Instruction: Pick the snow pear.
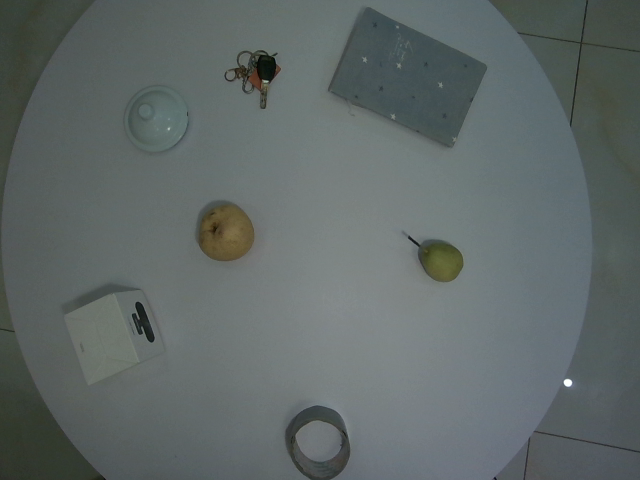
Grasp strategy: vertical